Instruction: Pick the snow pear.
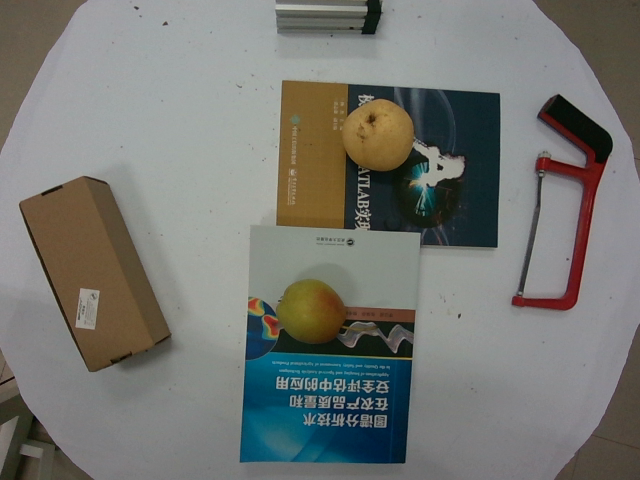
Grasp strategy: vertical